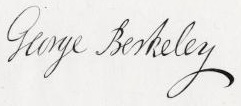
Signature of: george berkeley